Question: What type of tax is indicated in the document, personal property or real estate?
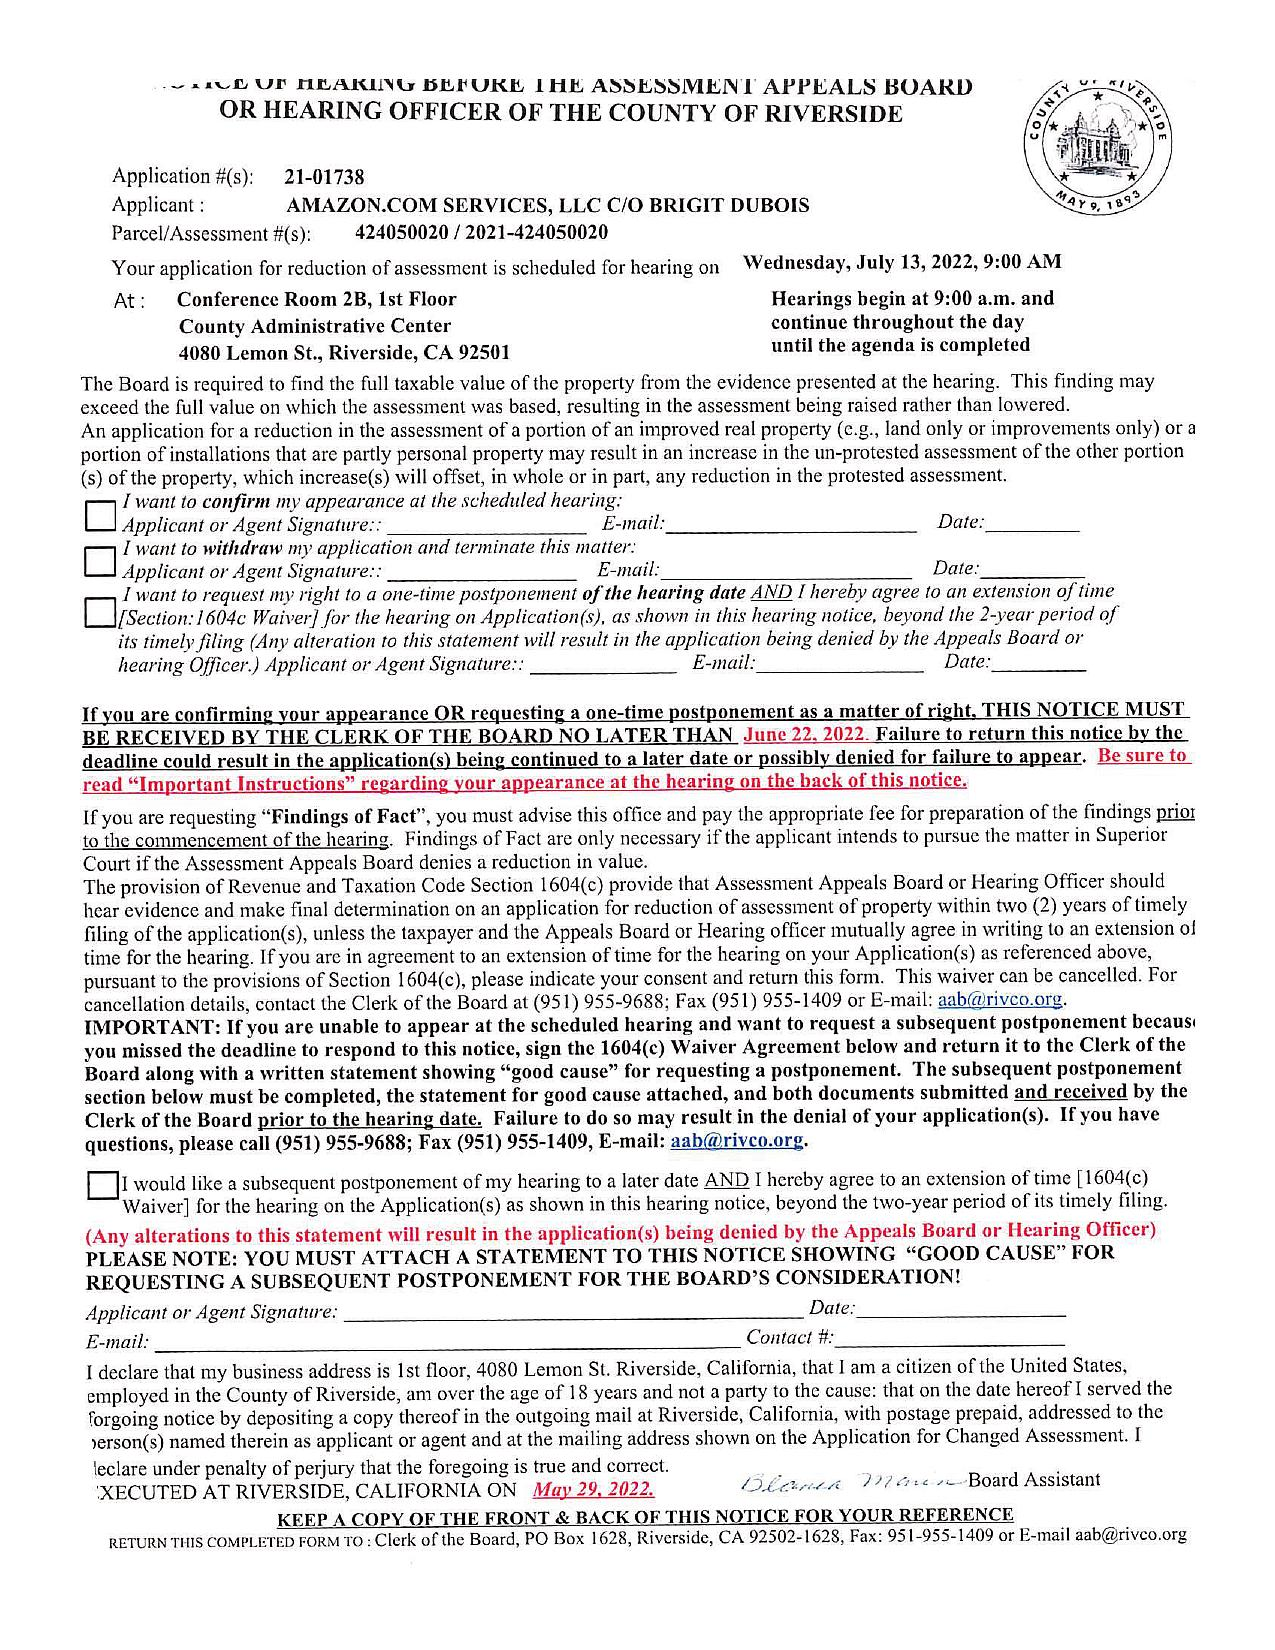
Answer: "Real Estate Tax"